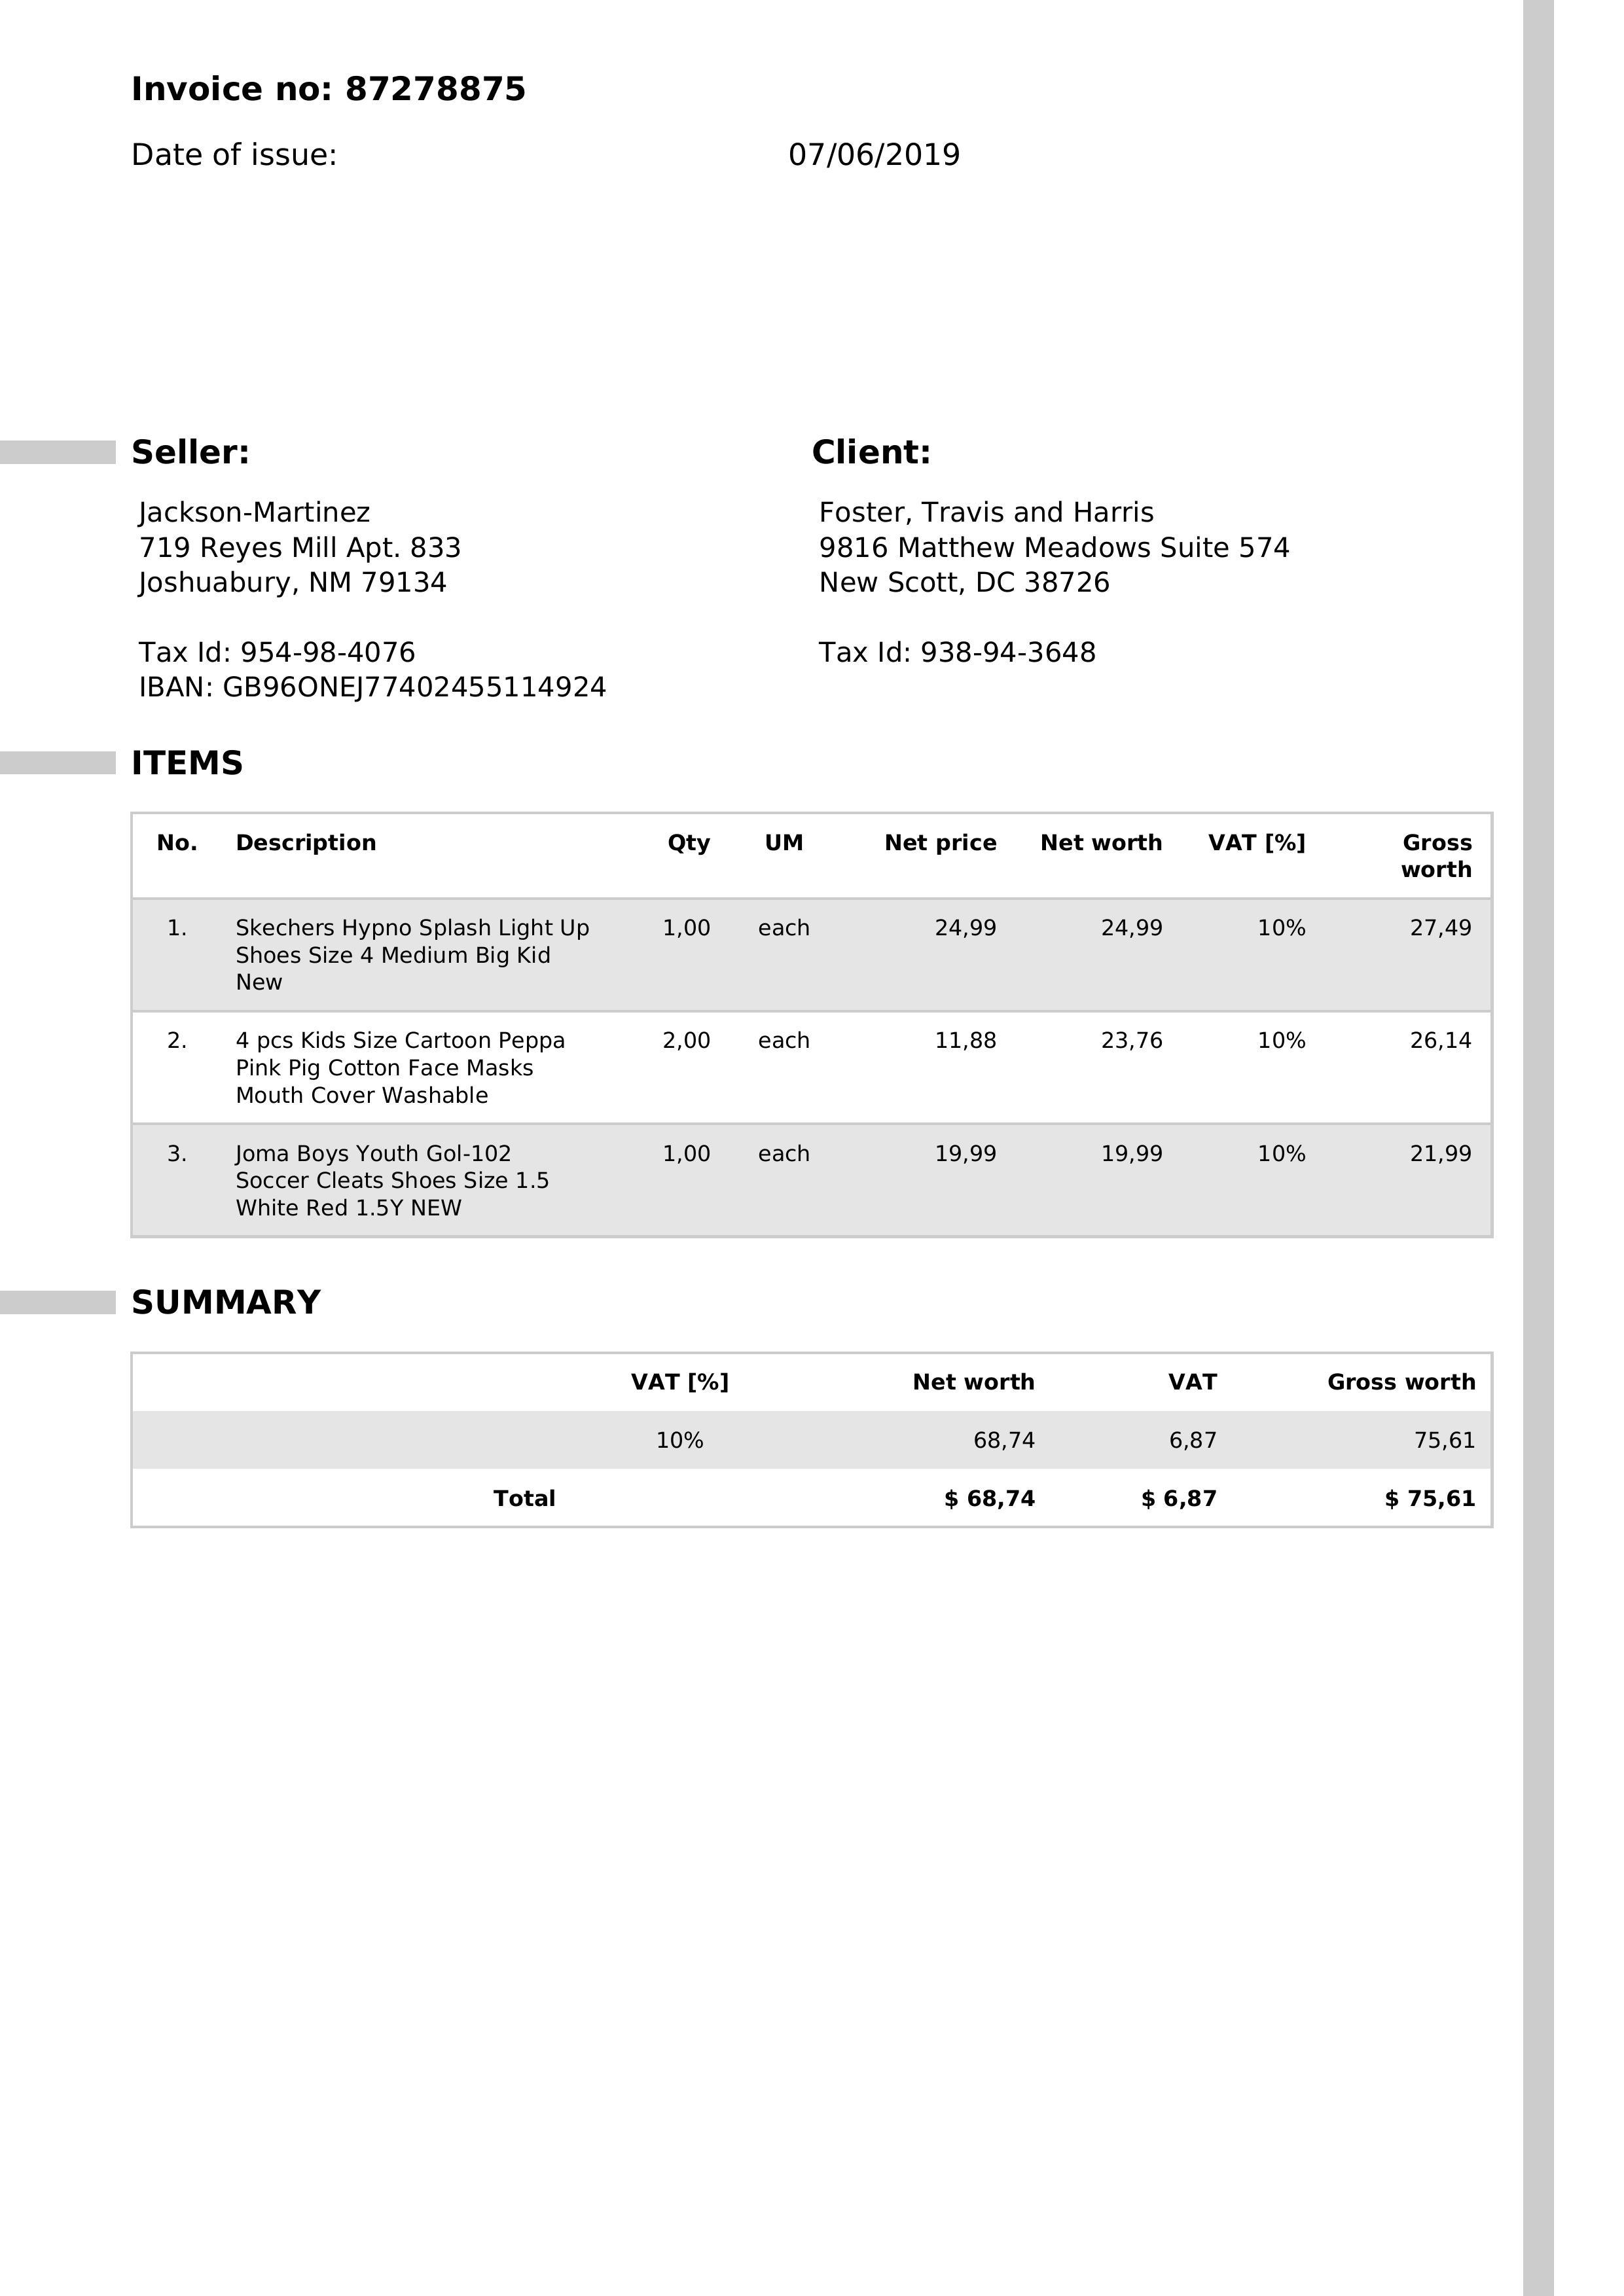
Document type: Invoice